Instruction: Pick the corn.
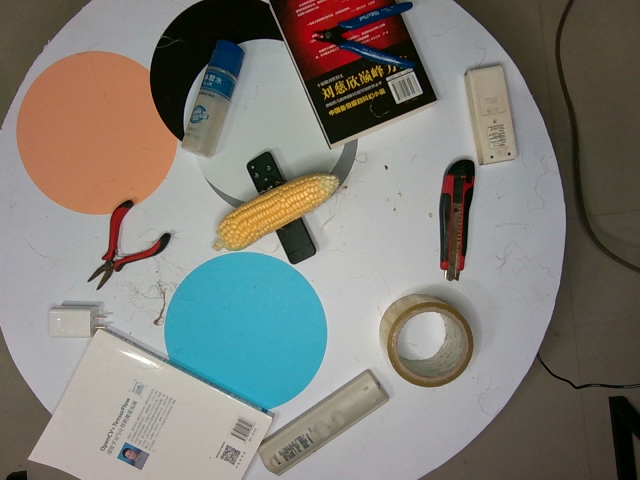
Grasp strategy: vertical